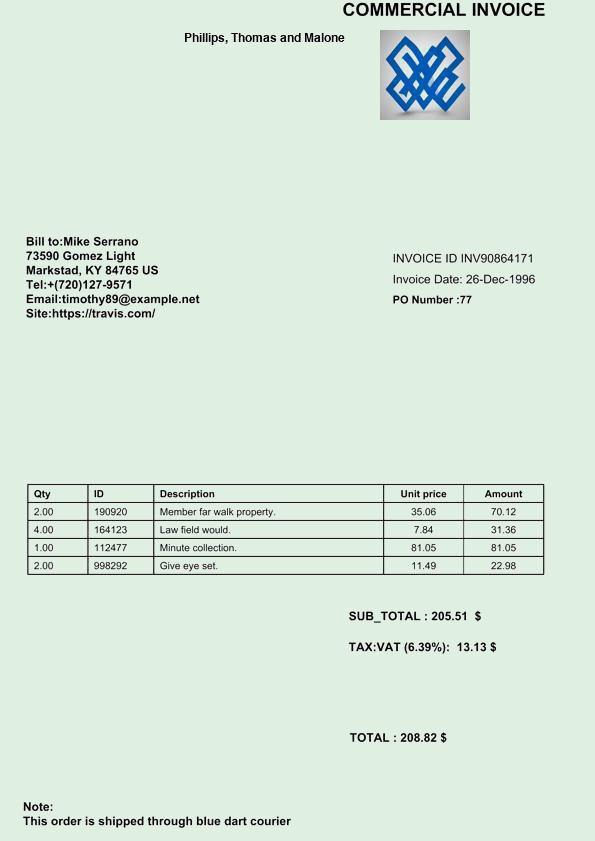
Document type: Invoice